Question: Talk about the condition:
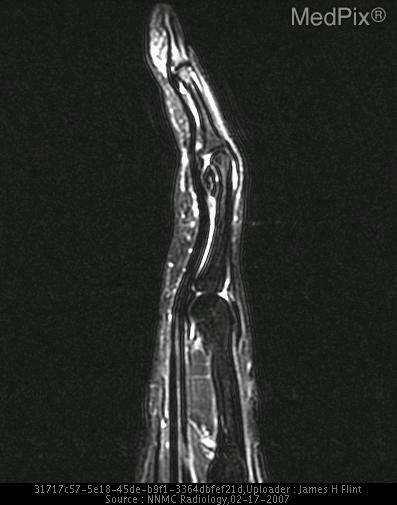
Answer: The disease is discussed as: Periosteal chondroma was first reported in the literature by Lichtenstein in 1952(1), although earlier descriptions of similar lesions have been found(2).  It is a benign bone lesion, seen most commonly in the second and third decades, with a male to female predilection of approximately 2 to 1(3,4).  Of all the chondromas, periosteal chondroma accounts for less than 2% of cases(5).  The most common locations for this lesion are the metaphysis or diaphysis of the proximal humerus and distal femur(2-4).
Periosteal chondroma presents as a well demarcated, ossific mass in a juxtacortical position, with or without sclerotic borders and not continuous with the medullary cavity(2,4).  Periosteal chondroma exhibits a characteristic saucerization of the underlying cortex(3).  T1 weighted MRI imaging typically reveals a hypointense signal, and T2 weighted imaging shows a hyperintense signal.  In addition, MR imaging reveals that this lesion does not show soft tissue involvement or continuity with the medullary cavity(6).
Histologically, periosteal chondroma appears as a lobulated fibrocartilaginous matrix on low power.  Higher power reveals lobules of chondrocytes, sometimes showing atypia such as binucleation (2,4,7).  Ossification and calcification may also be present.
Surgical excision is the treatment of choice(2,4,7), primarily due to the similarity to malignant lesions like osteosarcoma and chondrosarcoma. In addition, it may cause symptoms in the hand such as restricted range of motion or local pain and tenderness. Periosteal chondroma typically has a low rate of recurrence, particularly when excising the underlying periosteal tissue and any suspicious appearing cortex(2,3,8).